Question: What are the imaging findings?
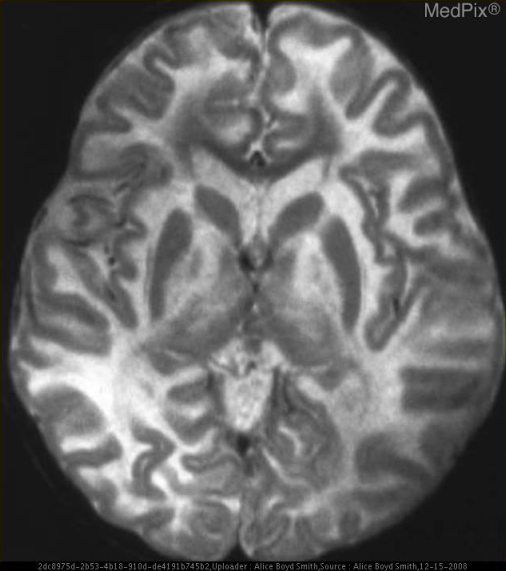
Answer: The imaging shows Diffuse, symmetric involvement of cerebral white matter
Subcortical white matter preferentially affected early
No contrast enhancement
MRS: Elevation of Naa Diffuse abnormal T2 and T1 prolongation involving the white matter (WM).  This appears as abnormal low (dark) WM  on the T1-weighted image; and, corresponding abnormal high (bright) WM signal on the T2-weighted image.

MRS demonstrates marked elevation of NAA with relatively normal Cho (choline) and Cr (creatine)..